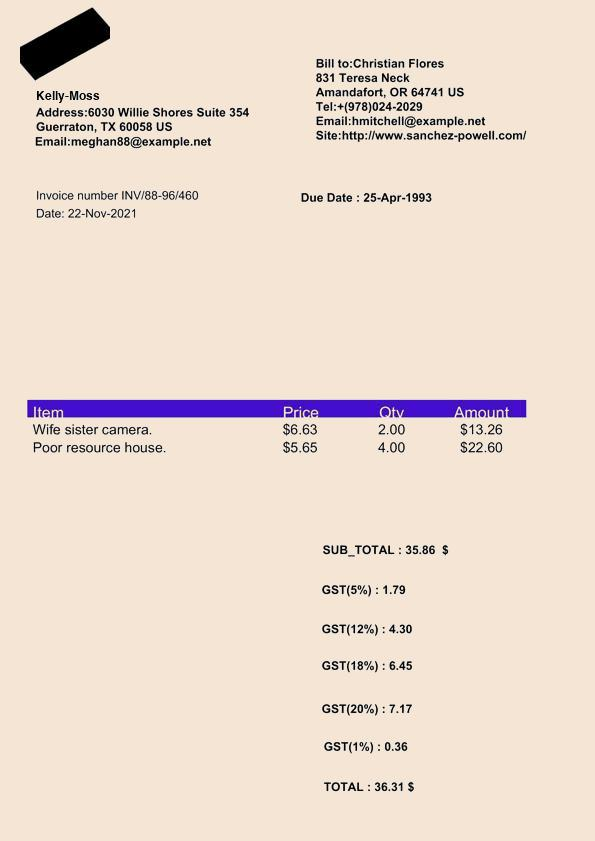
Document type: Invoice